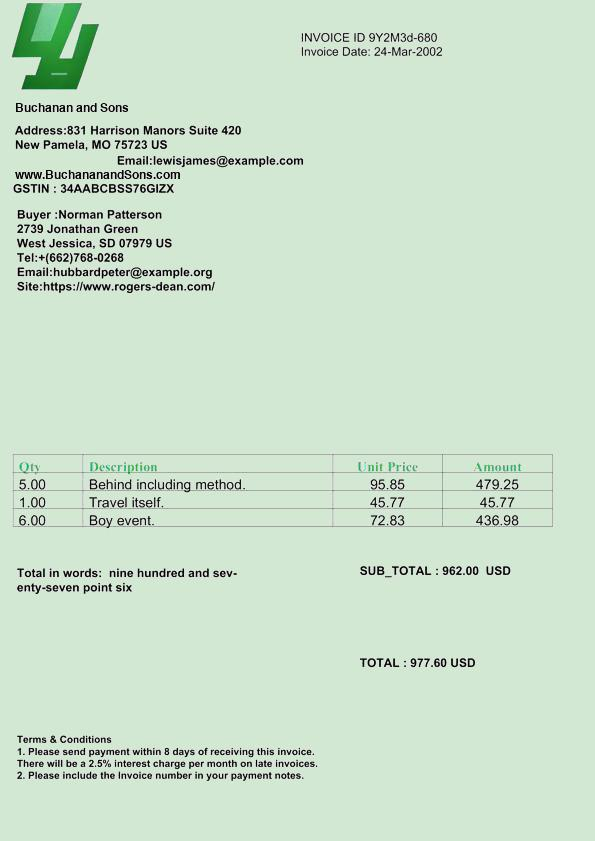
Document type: Invoice